Question: How is the history relevant to the case?
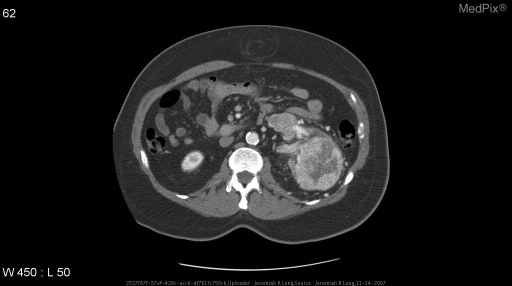
Answer: The patient's history of 72 year old female with gross hematuria is key in understanding the case.